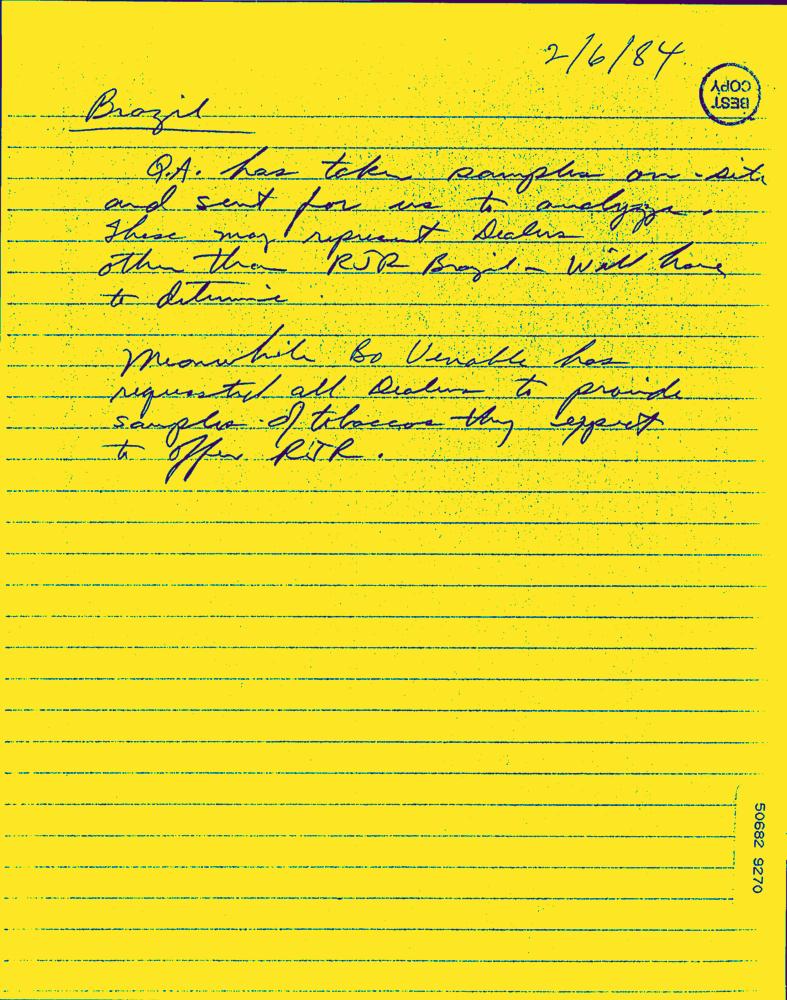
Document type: Hand-Written